Question: What appears to be the issue?
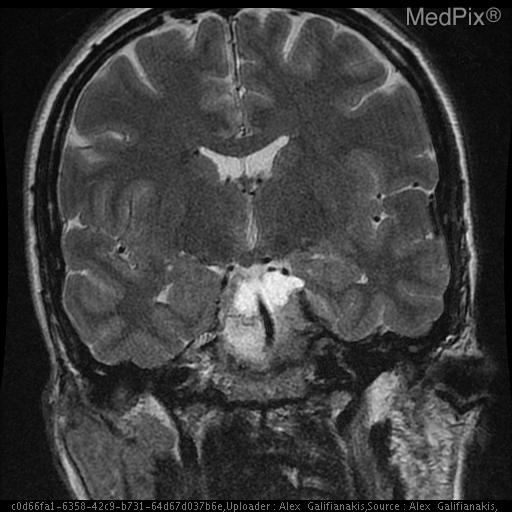
Answer: The findings suggest Avidly enhancing suprasellar mass distinct from the pituitary measuring approximately 3.3 x 2.5 x 3.5 cm. The mass surrounds the left cavernous internal carotid artery extending into the medial aspect of the right cavernous sinus.

The tumor extends anteriorly to the left orbital apex.  There is suprasellar and pontine cistern extension also coursing along the posterior margin of the majority of the clivus. There is posterior extension of the mass surrounding the left 5th cranial nerve involving Meckel's cave as well as surrounding the cisternal portion of the 5th cranial nerve. The mass extends to but not definitely within the left foramen ovale involving the left foramen rotundum as well. The mass abuts the left margin of the basilar artery and the left anterior margin of the mid brain. It extends into the posterior-superior aspect of the sphenoid sinus as well.

A fluid intensity, non-enhancing structure is seen along the posterior margin of the above described mass filling the superior pontine cistern with extension into the left suprasellar cistern measuring 2.3x1.5x1.2 cm.. The mass involves the left cavernous sinus, surrounds the carotid, and extends forward to the orbital apex, and backward to the tentorium and clivus.. The patient might have a history of 42 y.o. woman with elevated prolactin. Please evaluate for evidence of pituitary adenoma.